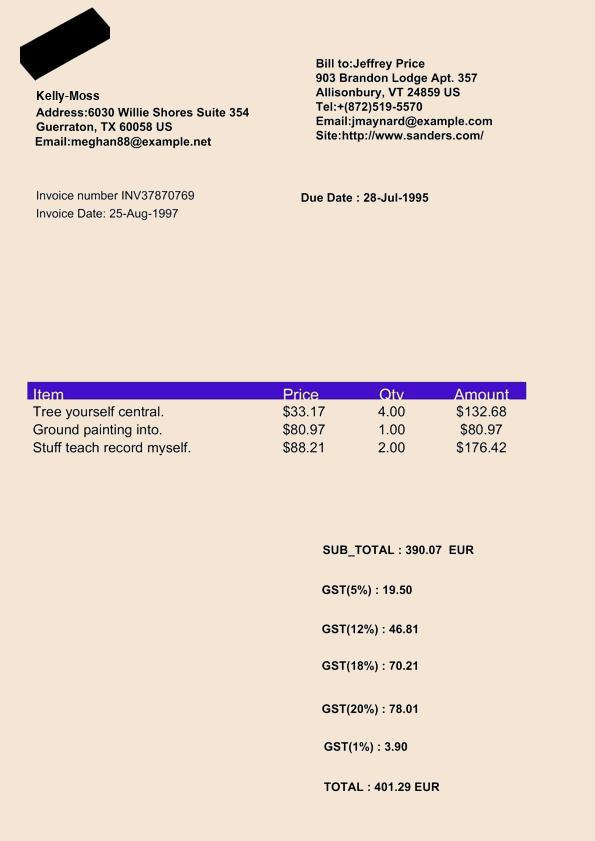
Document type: Invoice